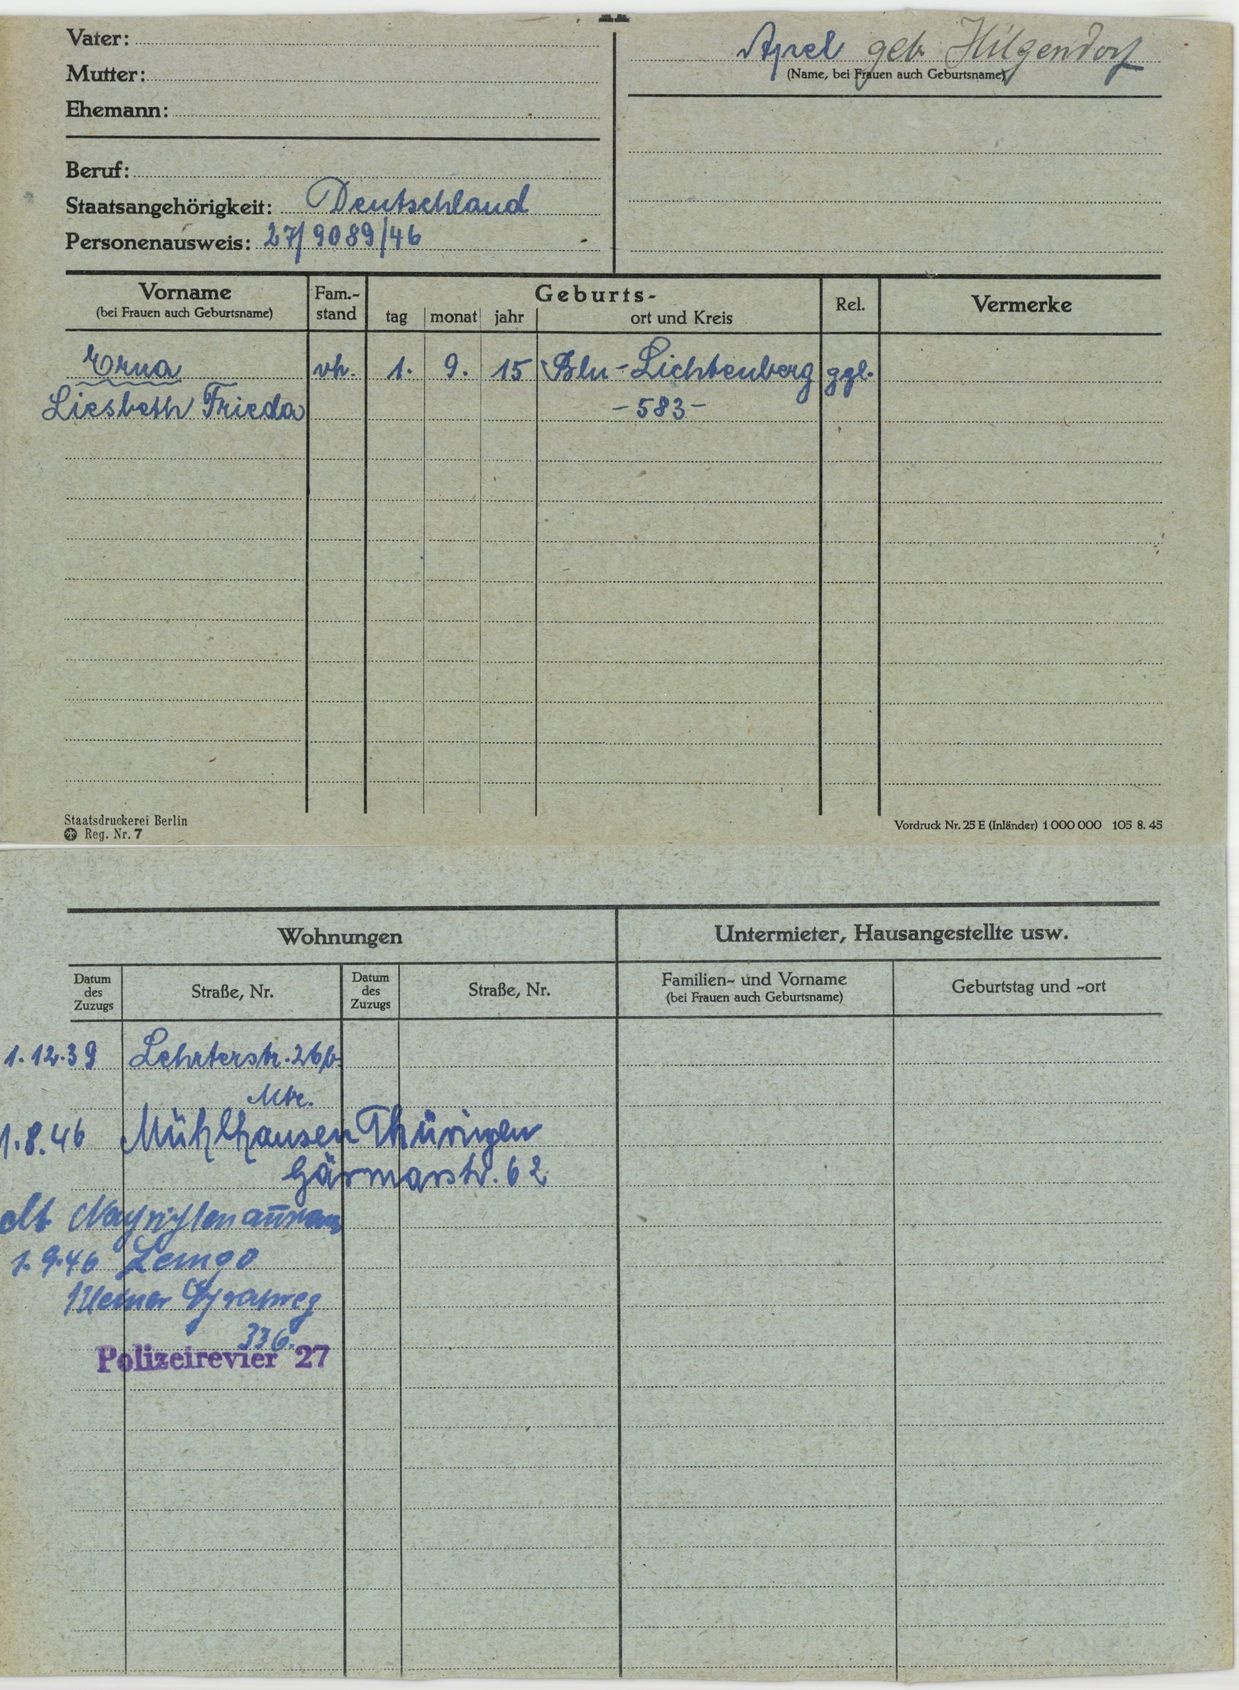
Apel geb. Hilgendorf